Question: What is the property identification or parcel number listed?
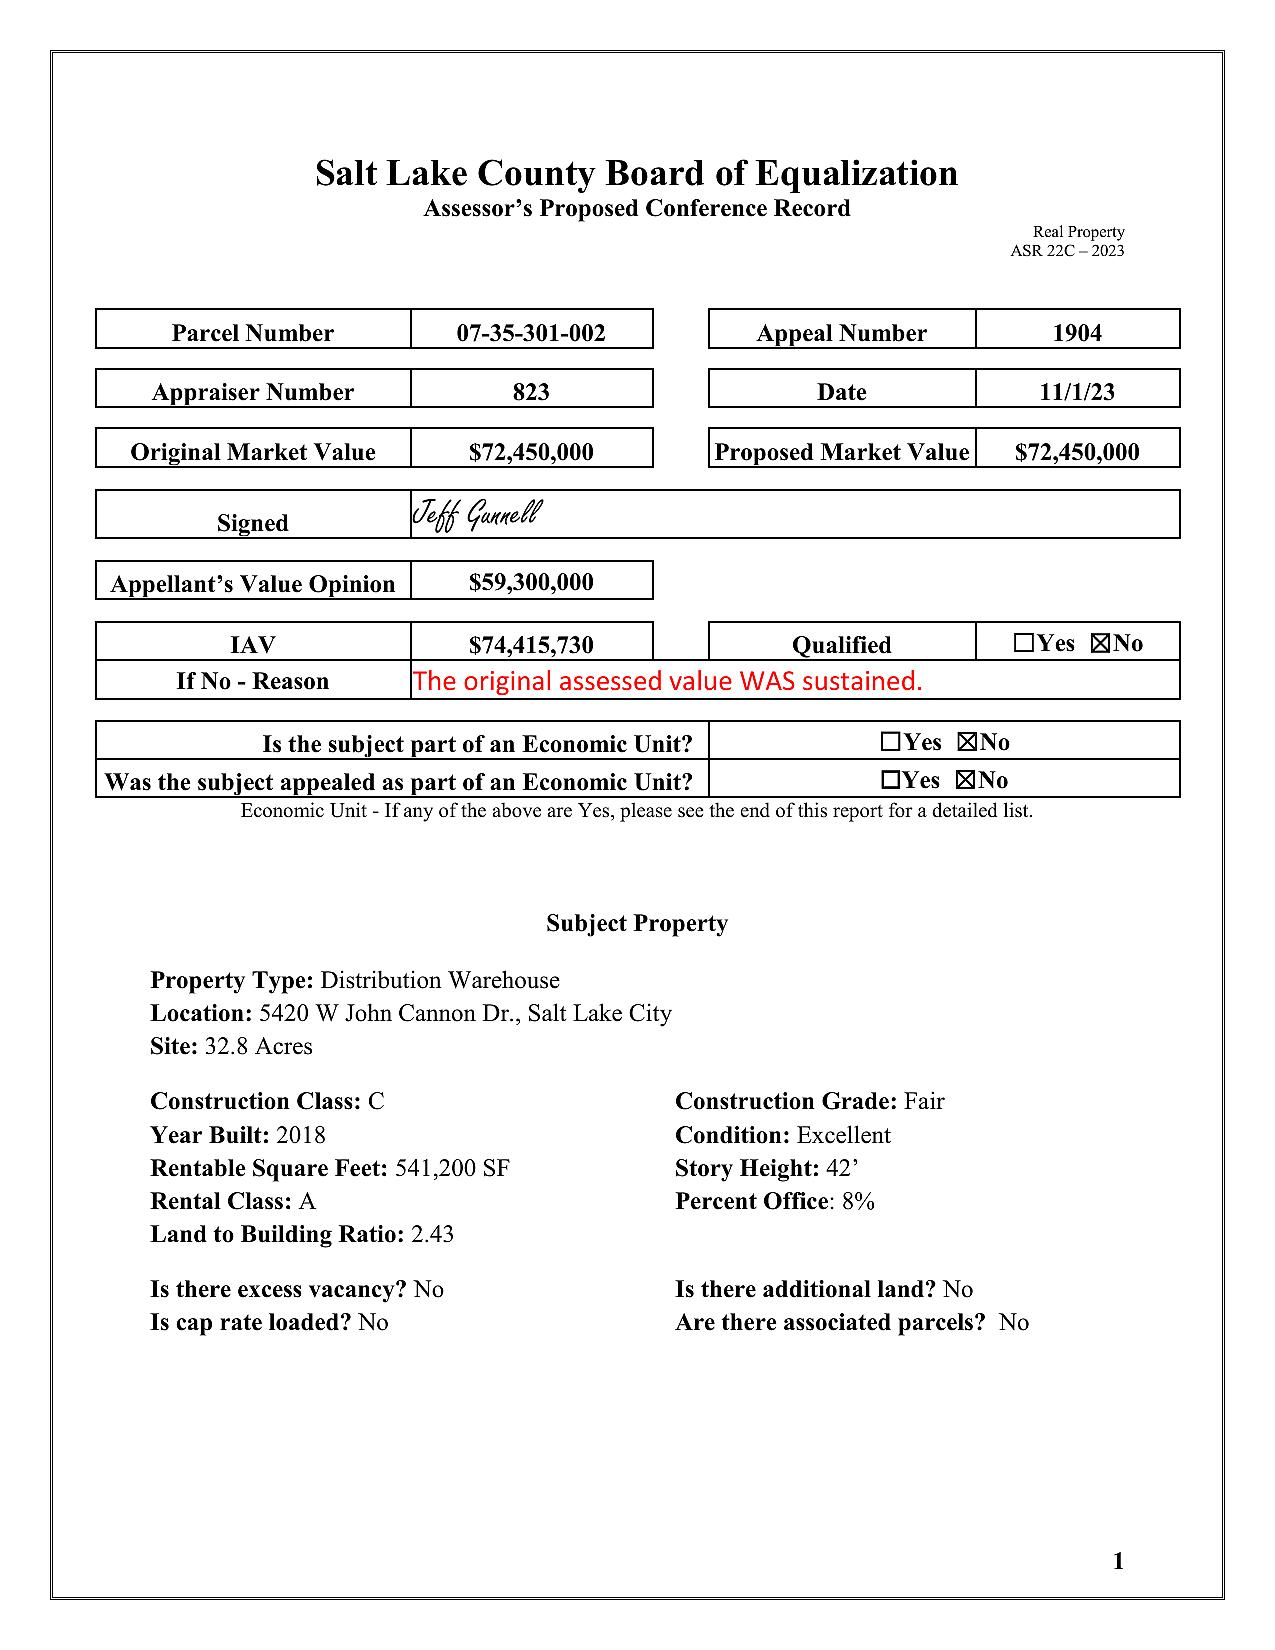
Answer: "07-35-301-002"